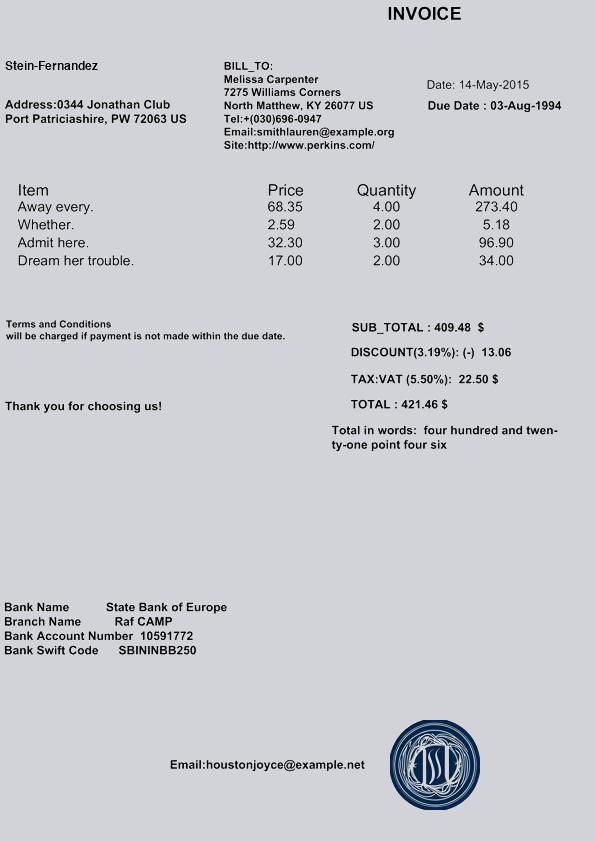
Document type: Invoice